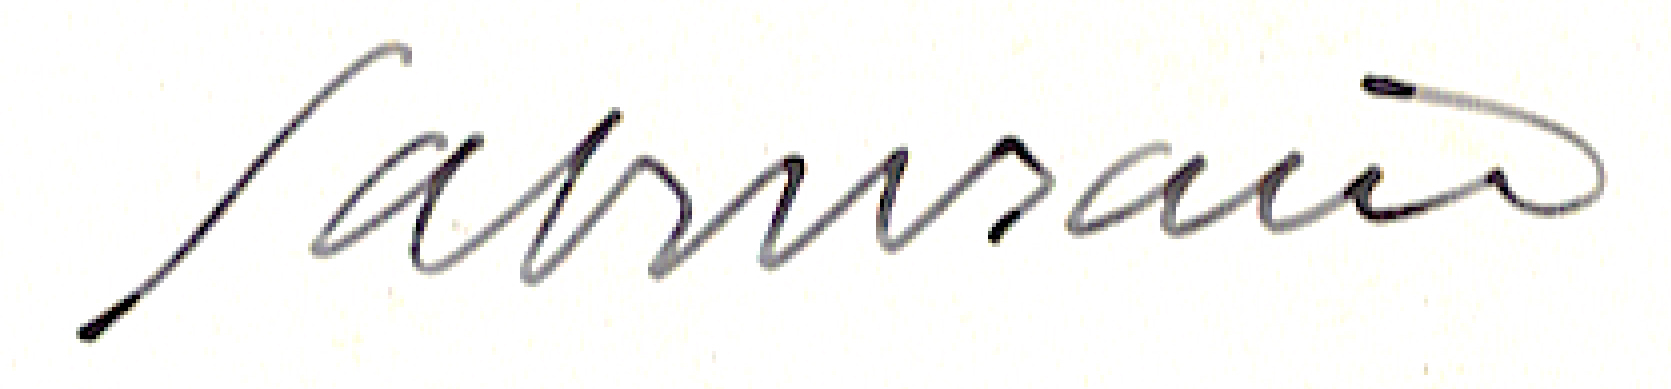
Signature of: raymond sabouraud